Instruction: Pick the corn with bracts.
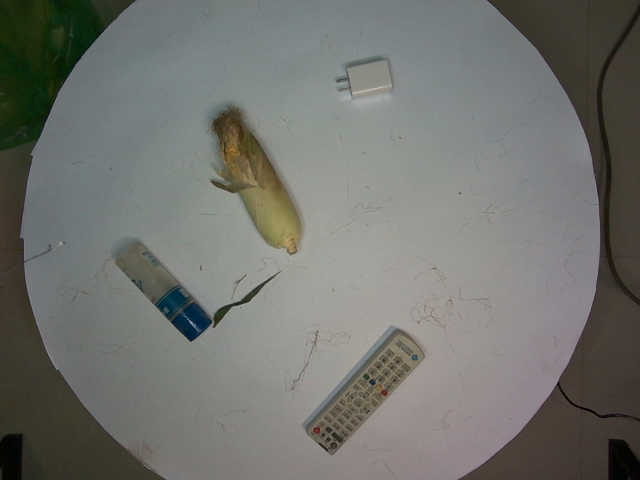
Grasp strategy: vertical